Question: What type of tax is indicated in the document, personal property or real estate?
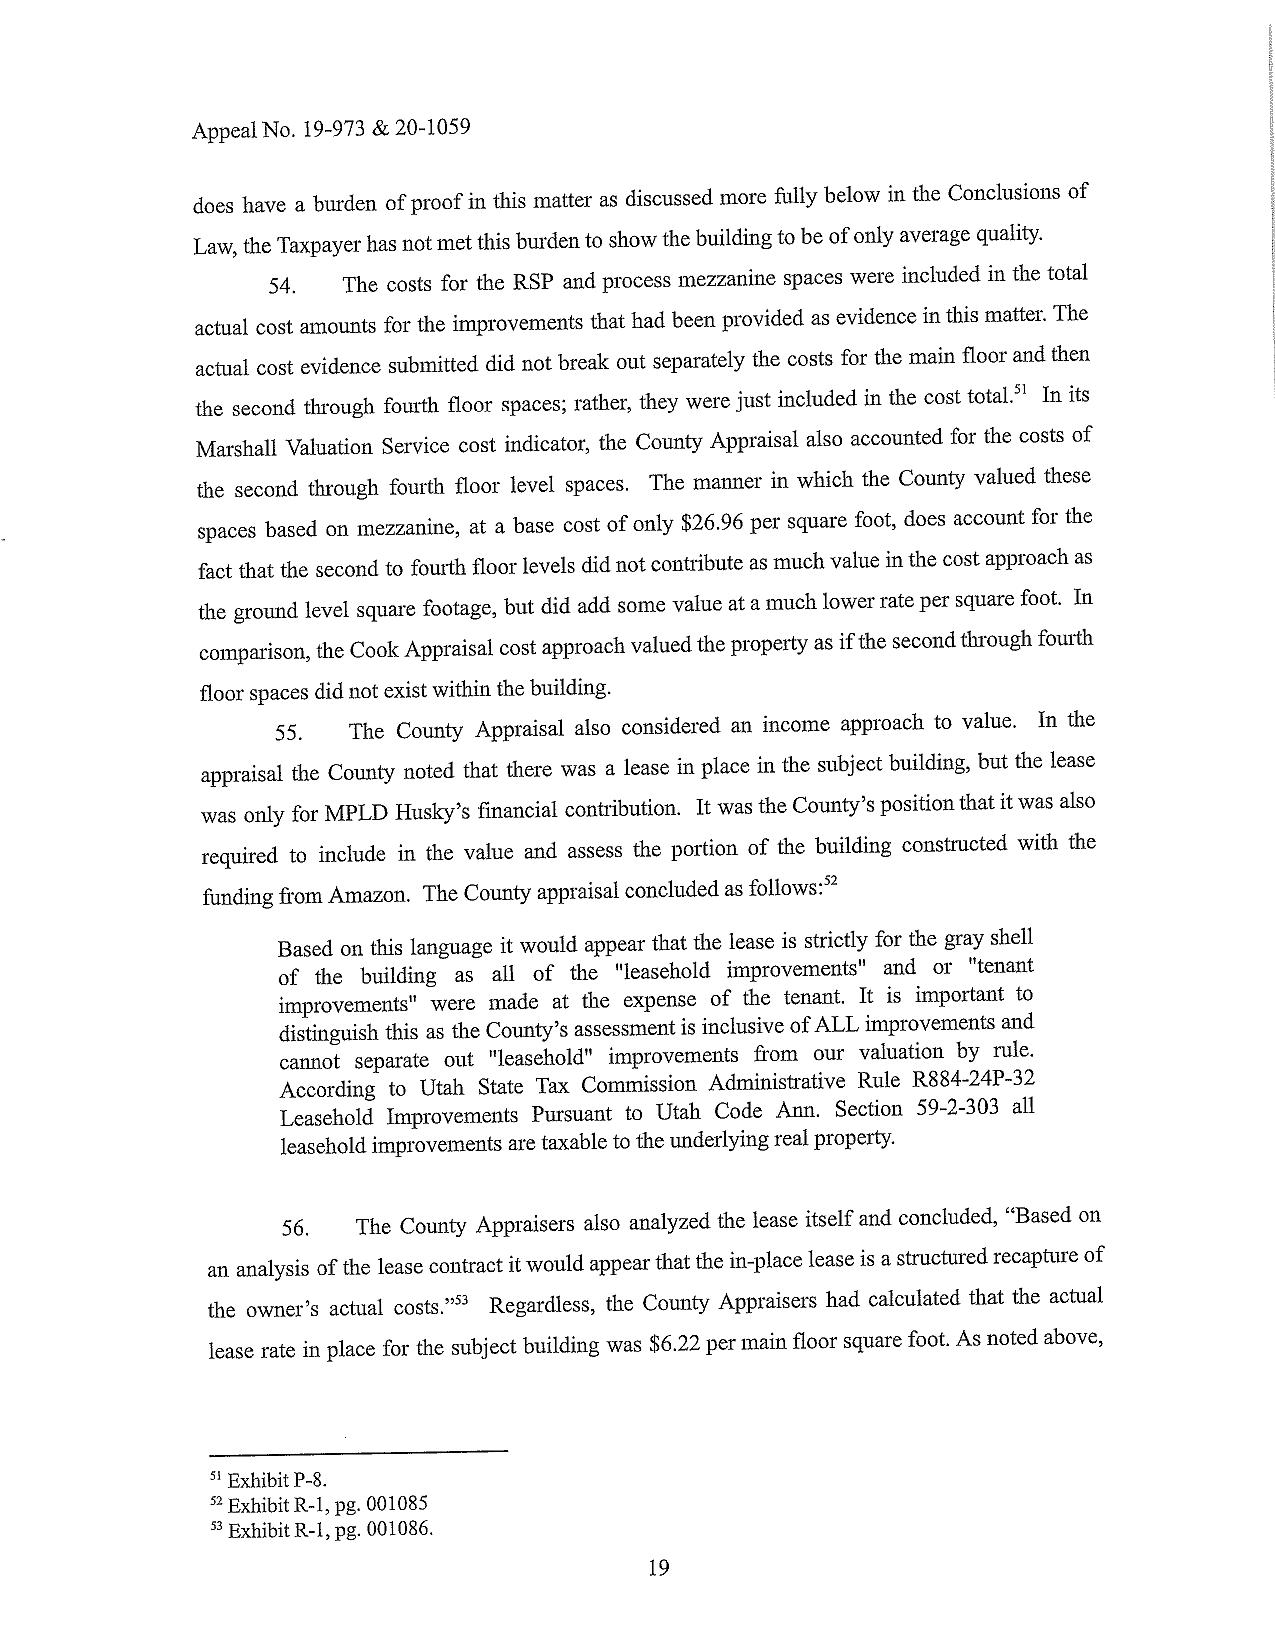
Answer: "Real Estate Tax"